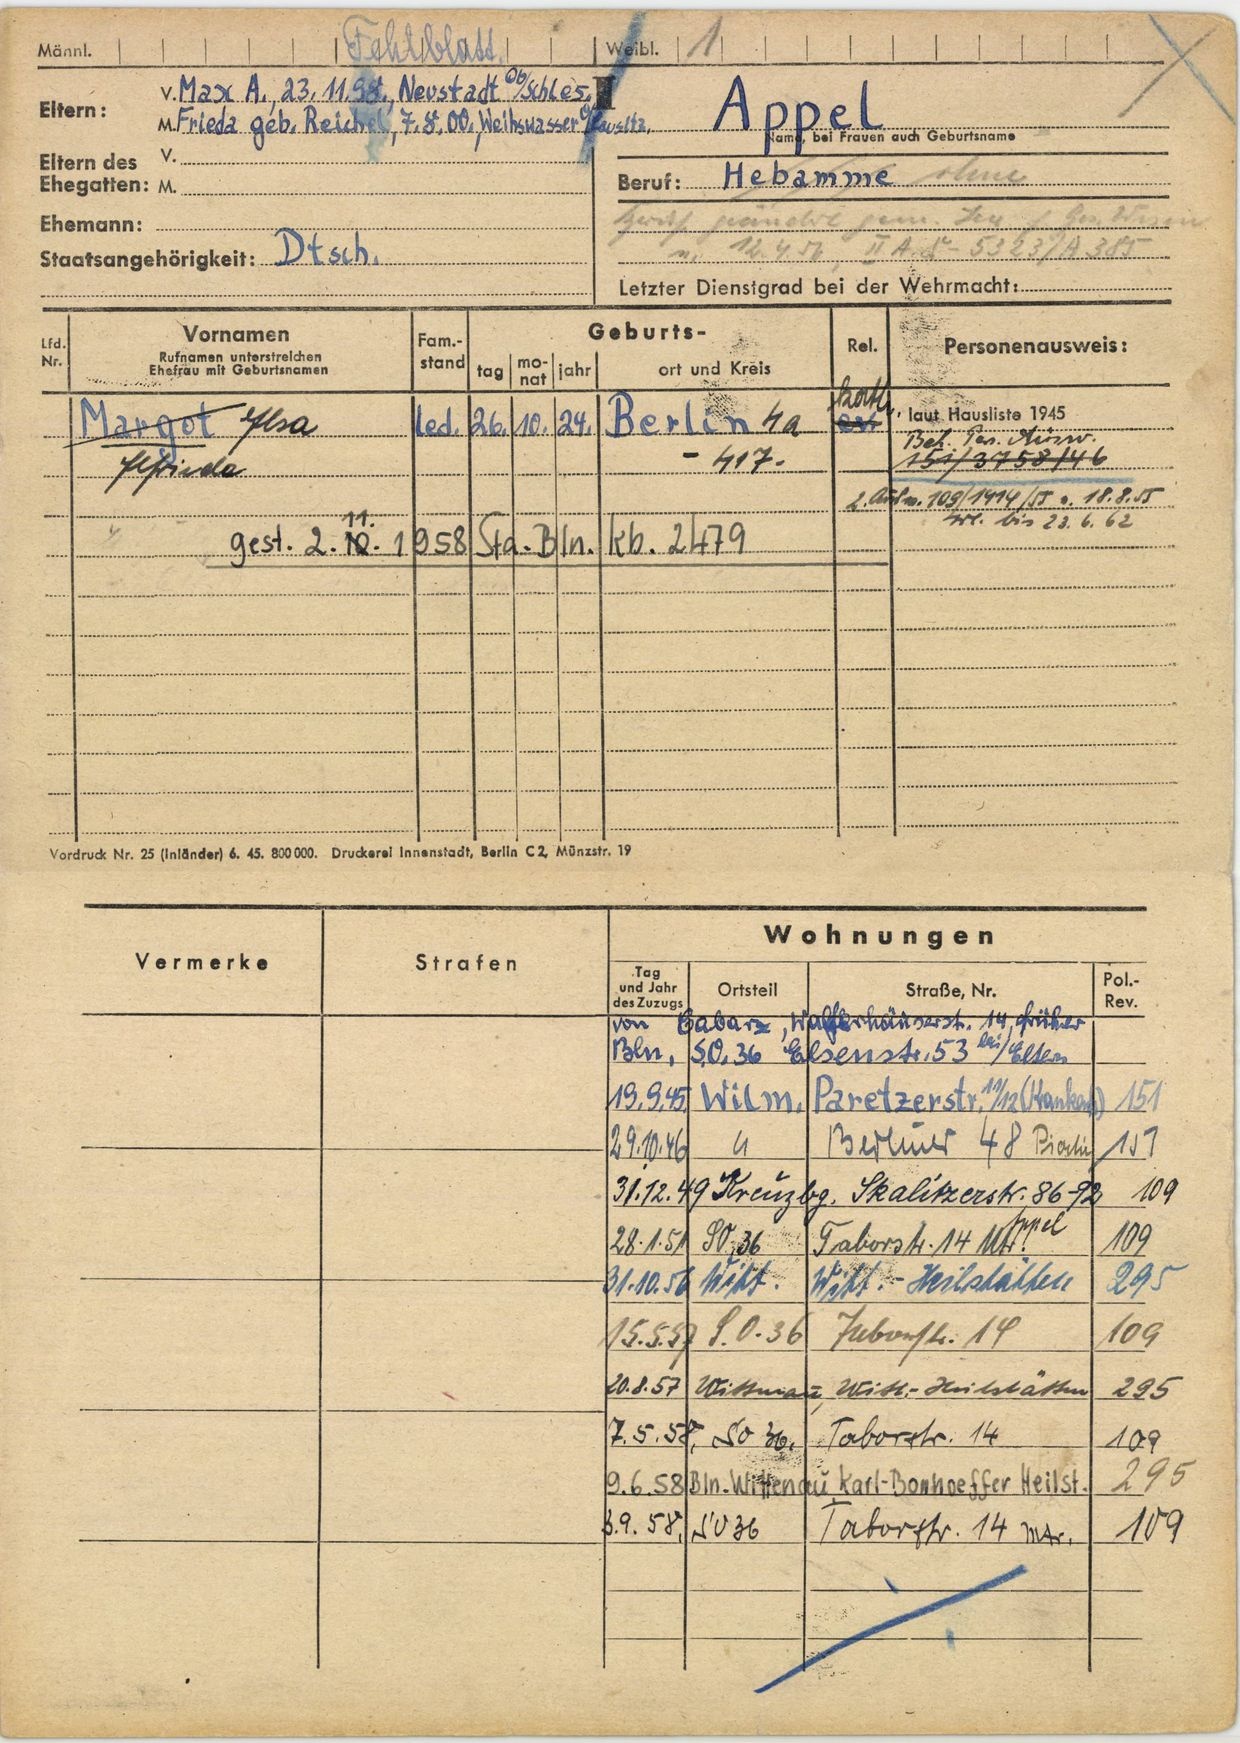
Appel